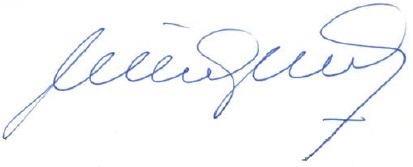
Signature of: martín balza